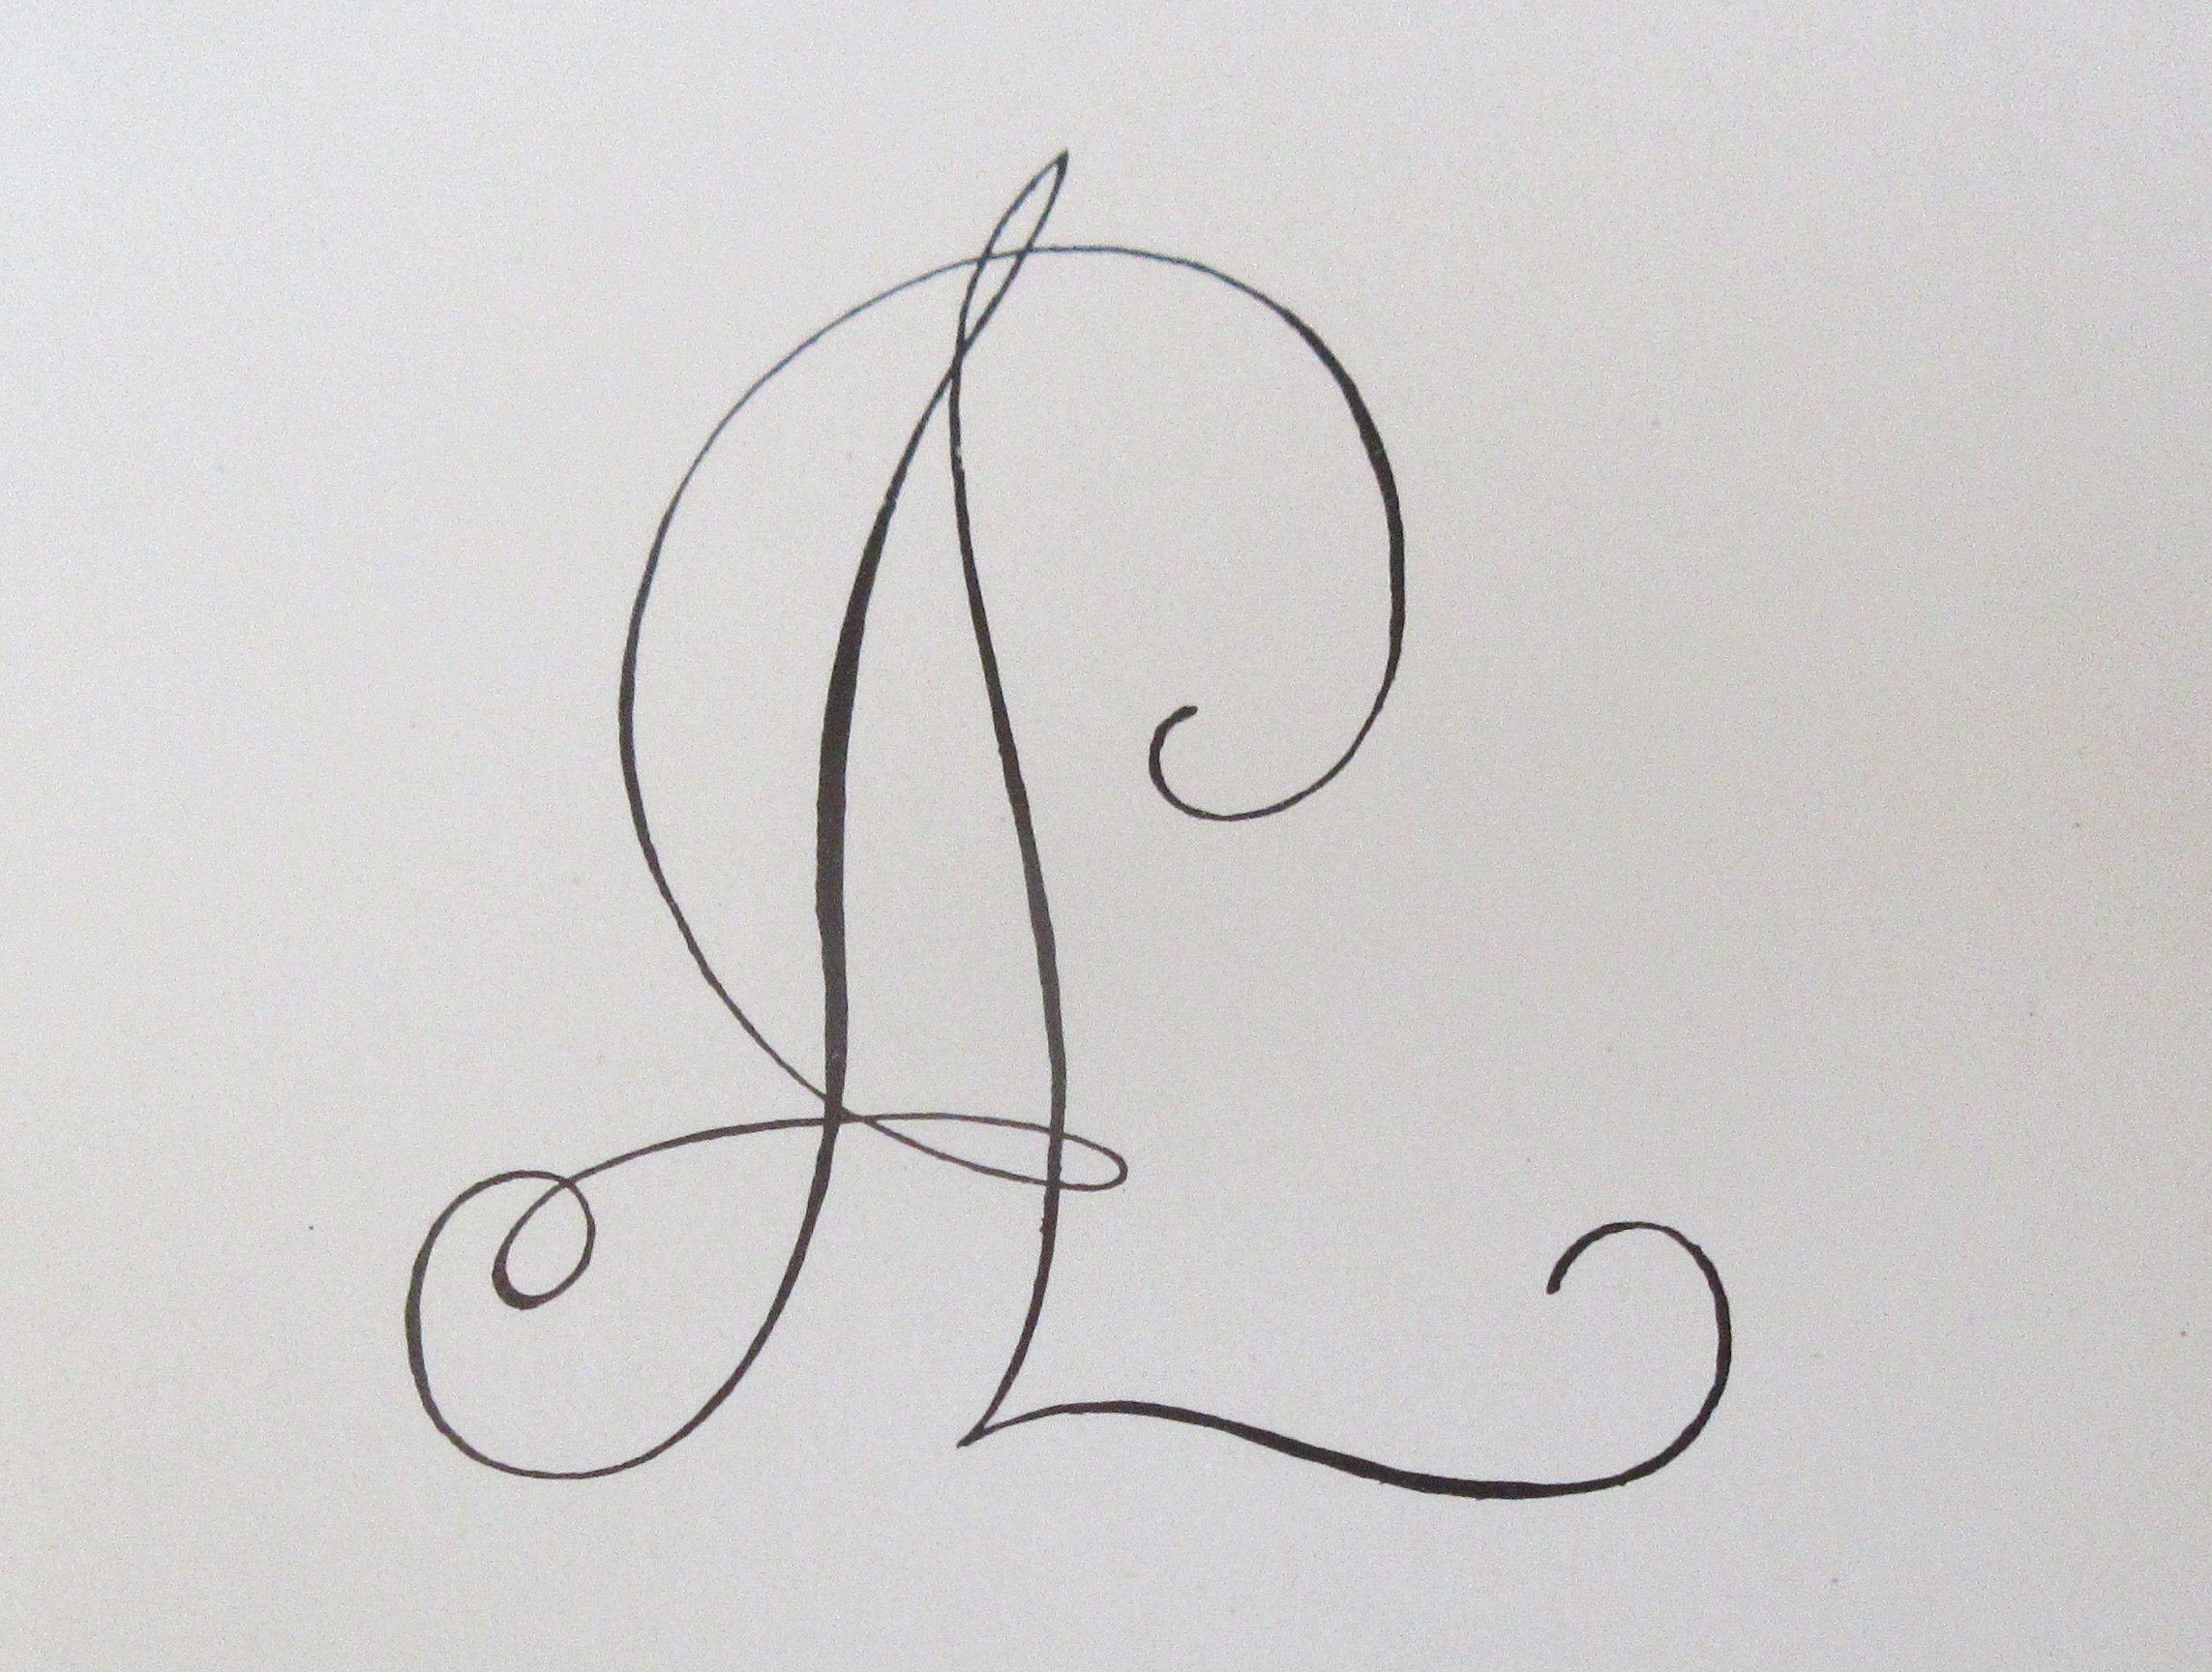
Signature of: antonio longo